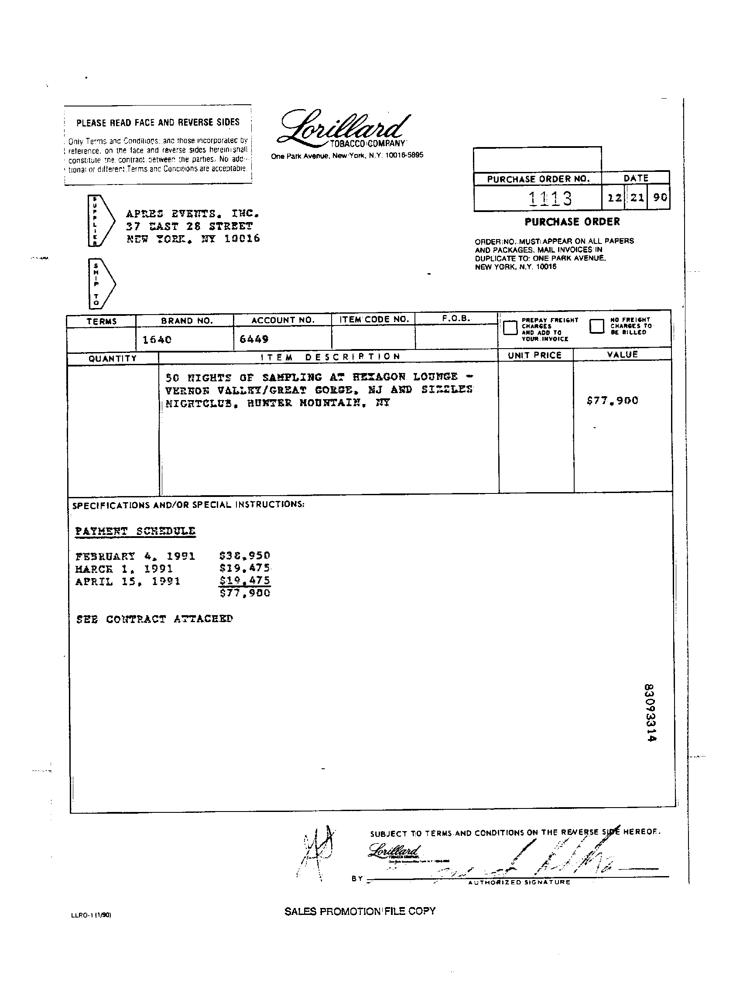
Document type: Invoice